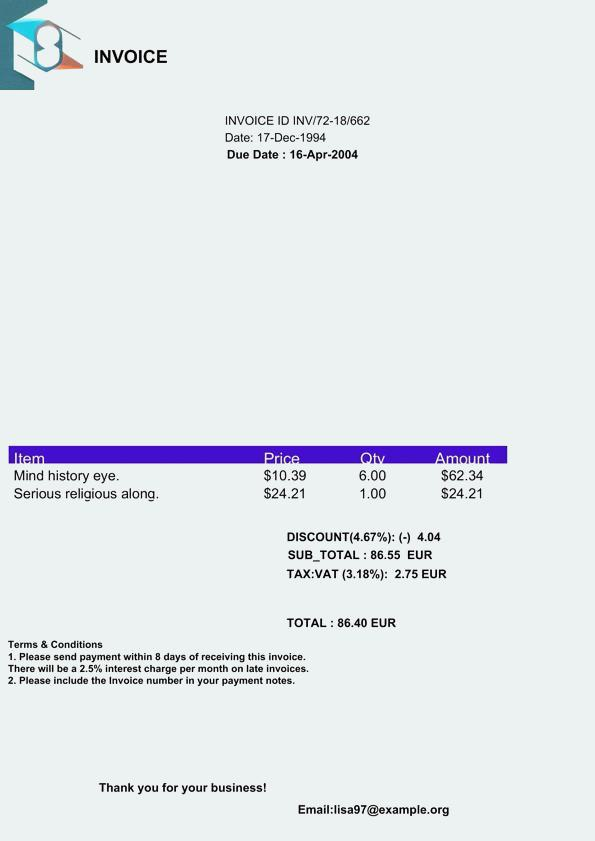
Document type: Invoice